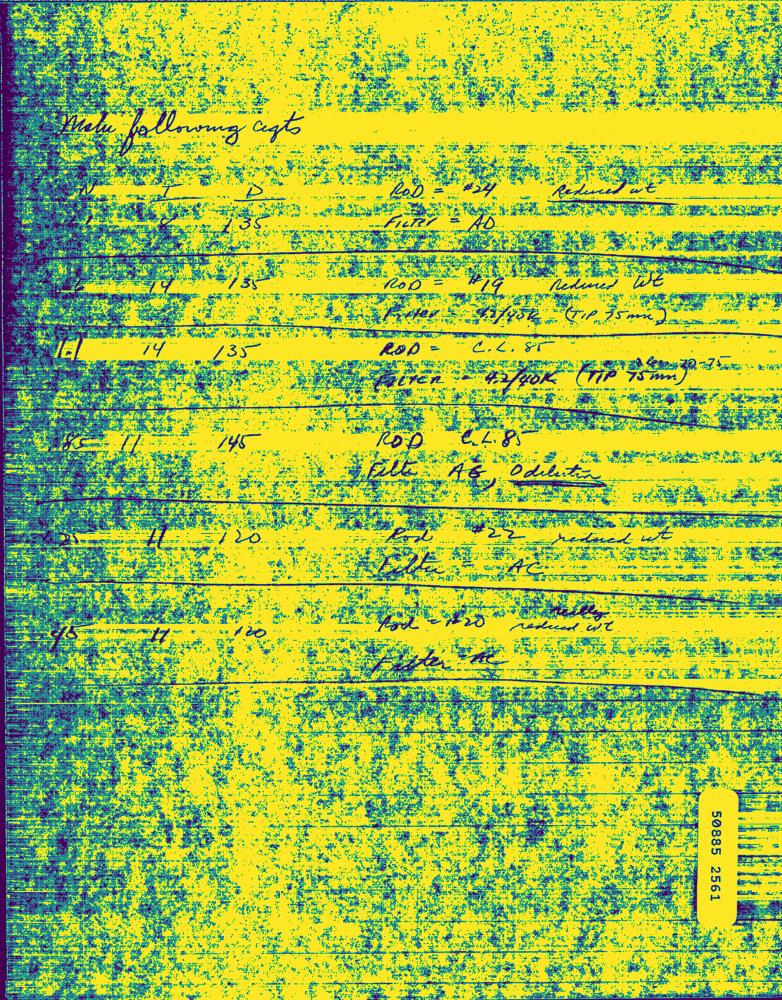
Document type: Hand-Written